Question: What was observed in the imaging?
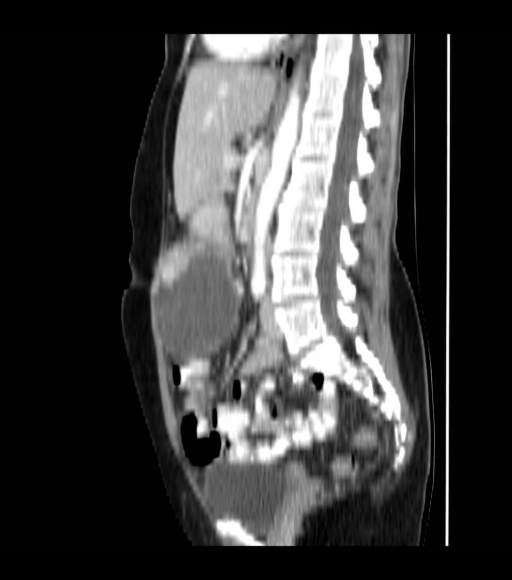
Answer: The imaging shows Axial and reformatted sagittal CT scans of the abdomen after oral and intraveous contrast show a large extraluminal mass with areas of low-attenuation mass with nodularity and large areas of necrosis and hemorrhage. On some images, the mass is adherent to the stomach and displaces surrounding viscera. Axial and reformatted sagittal CT scans of the abdomen after oral and intraveous contrast show large extraluminal mass with areas of low-attenuation necrosis and hemorrhage and higher attenutation nodularity. On other images, the mass is adherent to the stomach, but not continuous with the gastric lumen and displaces surrounding viscera..